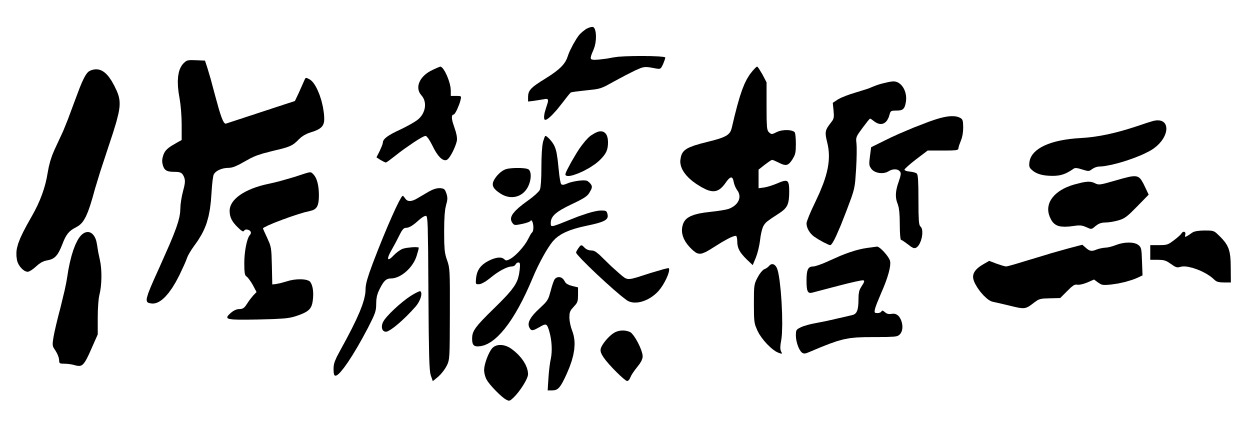
Signature of: tetsuzō satō